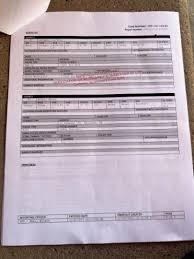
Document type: Invoice